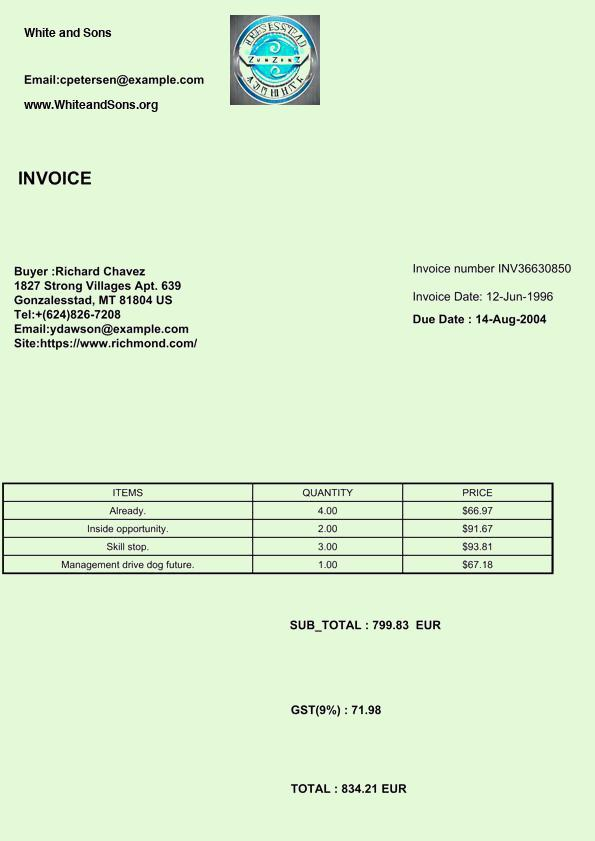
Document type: Invoice